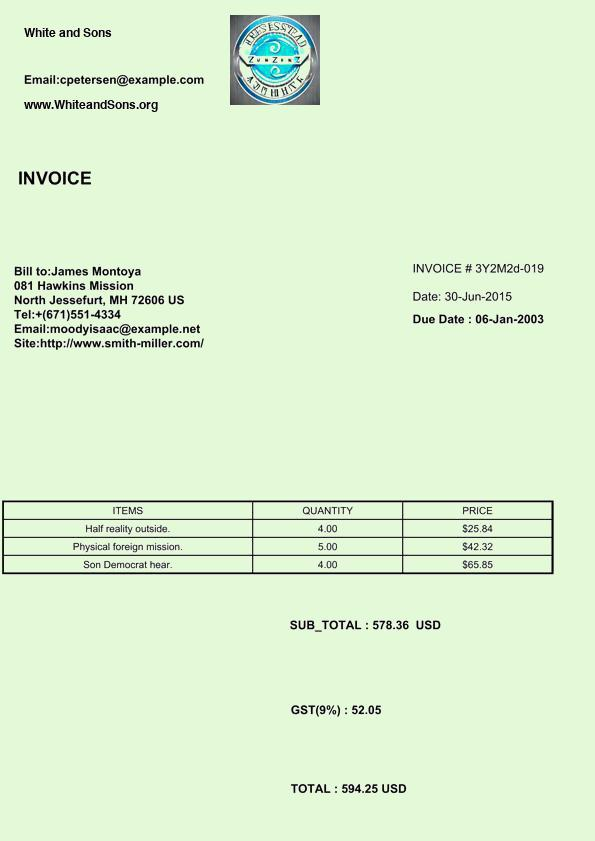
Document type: Invoice